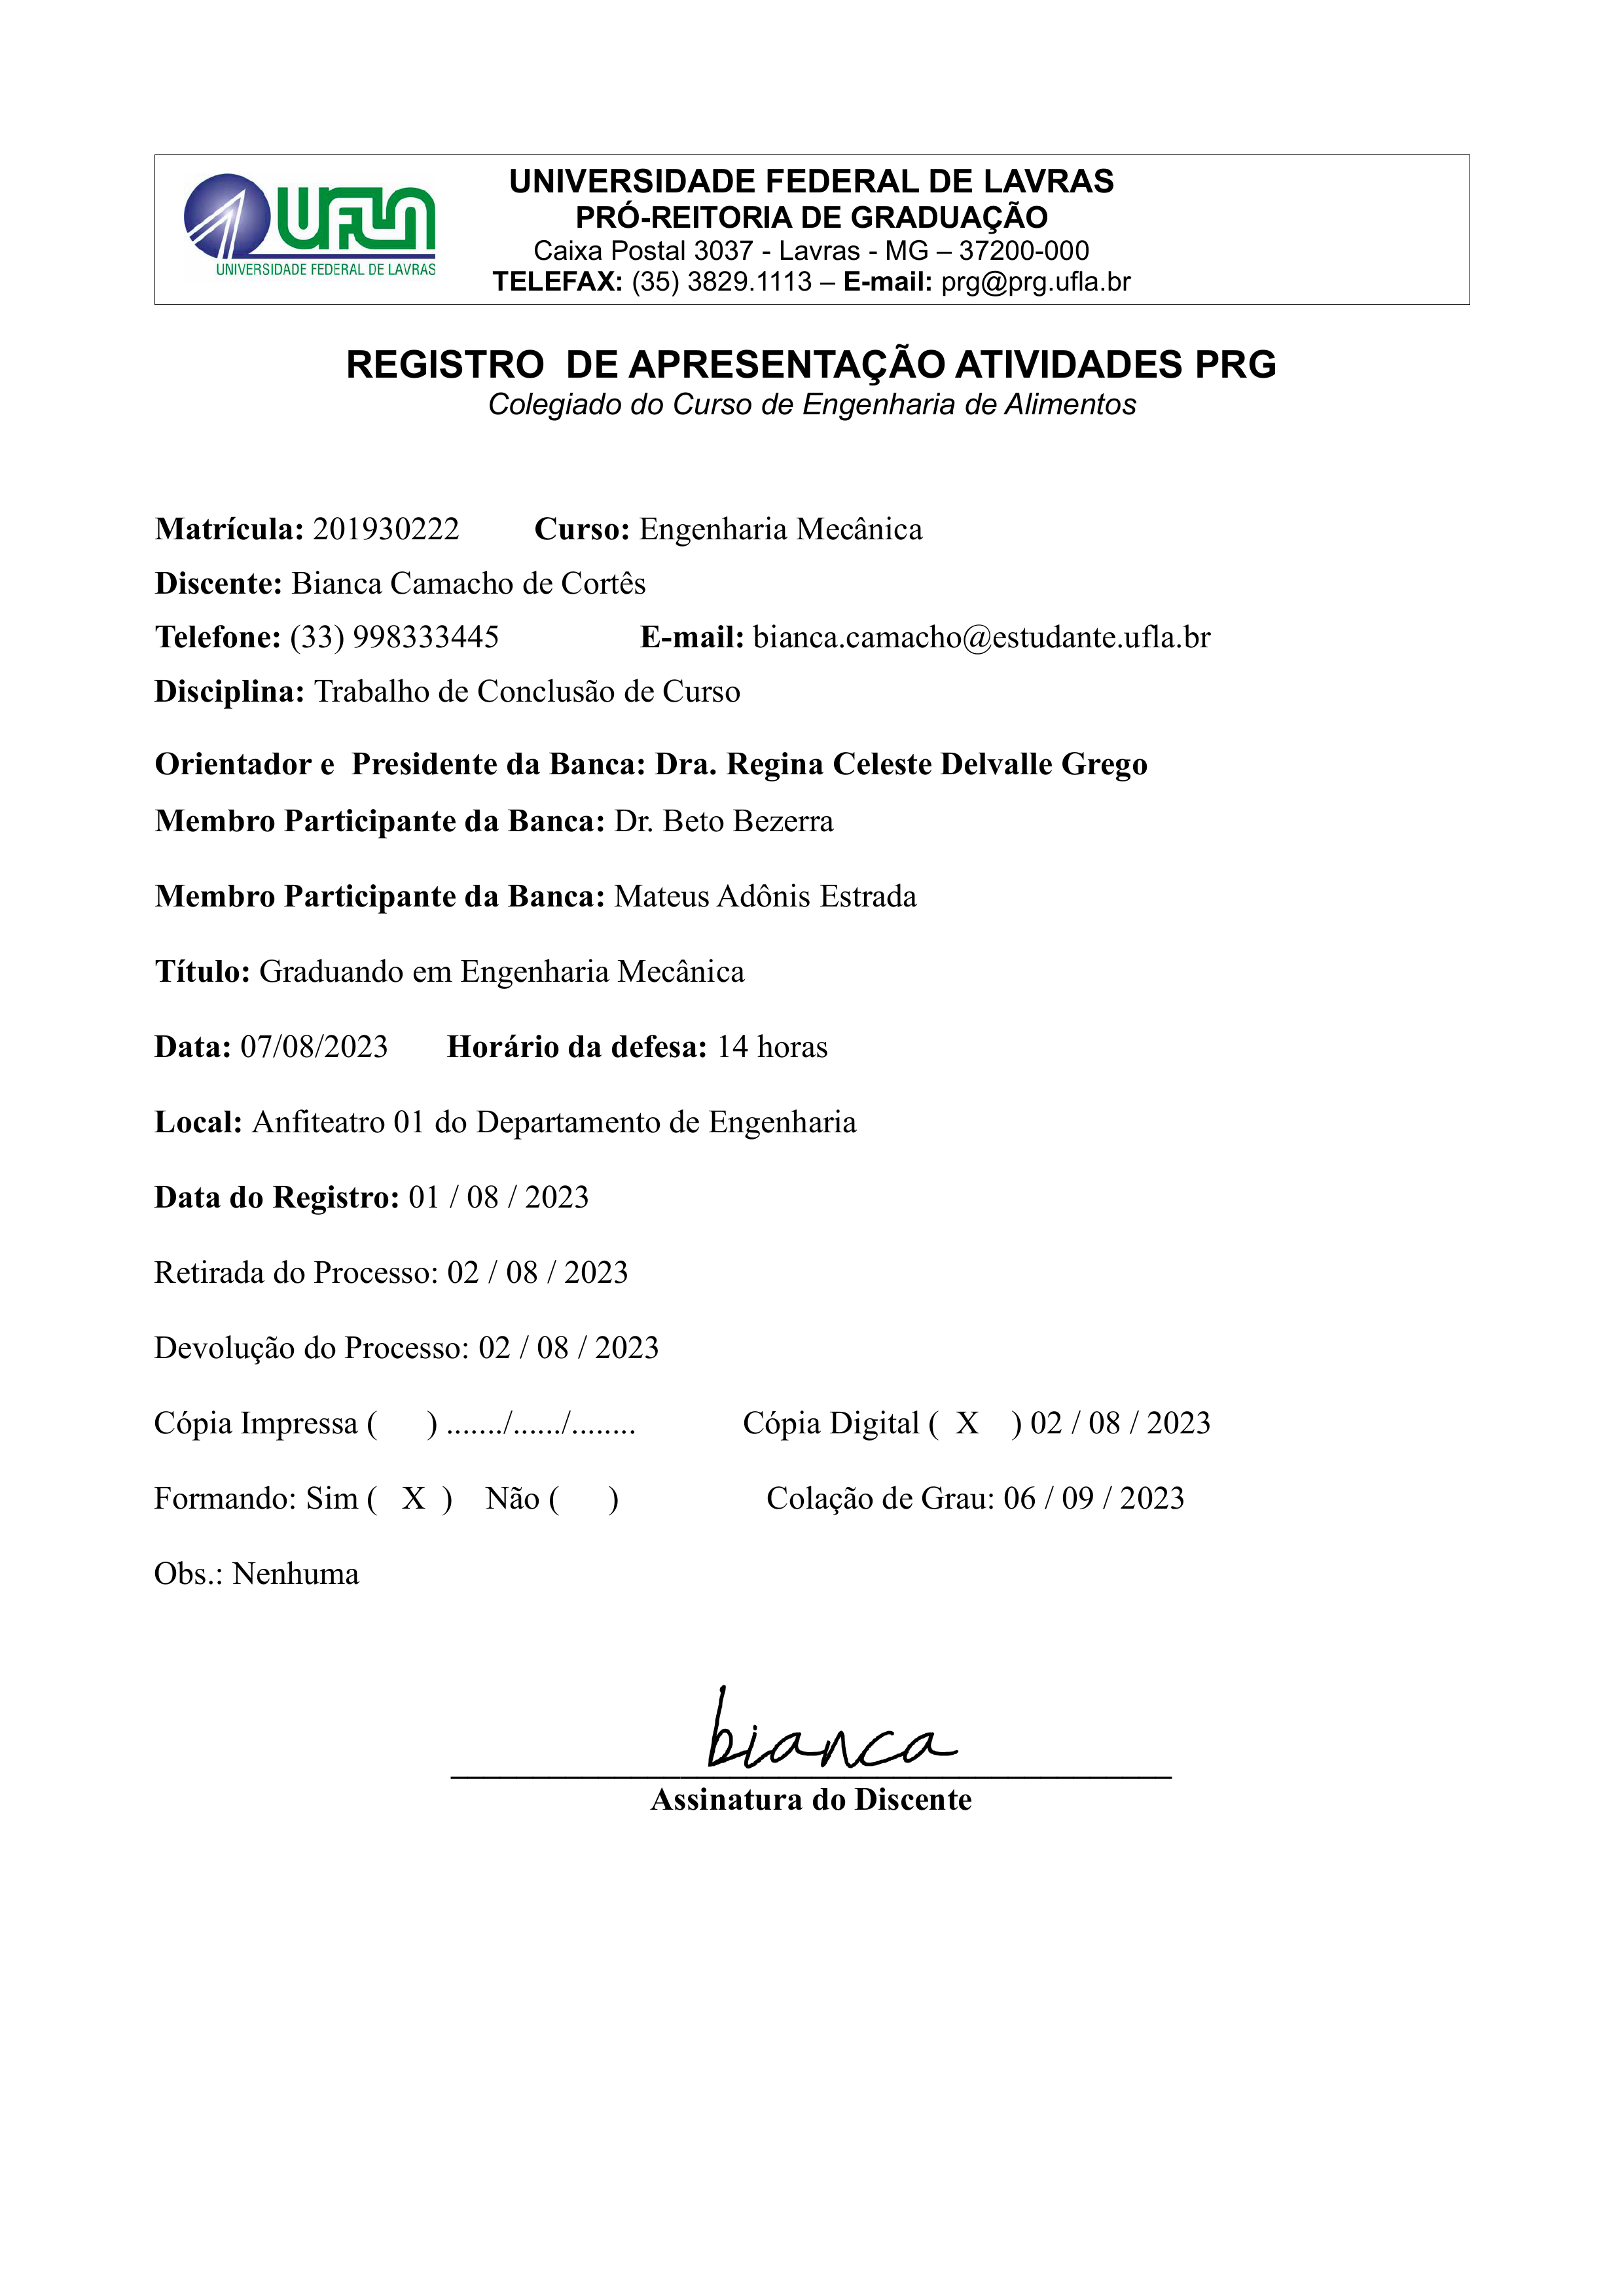
UNIVERSIDADE FEDERAL DE LAVRAS
UFLA
PRÓ-REITORIA DE GRADUAÇÃO
Caixa Postal 3037 - Lavras - MG — 37200-000
UNIVERSIDADE FEDERAL DE LAVRAS
TELEFAX: (35) 3829.1113 — E-mail: prg@prg.ufla.br
REGISTRO DE APRESENTAÇÃO ATIVIDADES PRG
Colegiado do Curso de Enge;vharia de Alimentos
Matrícula:
201930222
Curso:
Engenharia Mecânica
Discente:
Bianca Camacho de Cortês
Telefone:
(33) 998333445
E-mail:
bianca.camacho@estudante.ufla.br
Disciplina:
Trabalho de Conclusão de Curso
Orientador e Presidente da Banca:
Dra. Regina Celeste Delvalle Grego
Membro Participante da Banca:
Dr. Beto Bezerra
Membro Participante da Banca:
Mateus Adônis Estrada
Titulo:
Graduando em Engenharia Mecânica
Horário da defesa:
14 horas
Data:
07/08/2023
Local:
Anfiteatro 01 do Departamento de Engenharia
Data do Registro:
01/08/2023
Retirada do Processo:
02/08/2023
Devolução do Processo:
02 /08/2003
Cópia Impressa ( )
Cópia Digital
(X )
02 / 08 /2023
Formando:
Sim
( X)
Não( )
Colação de Grau:
06 / 09 / 2023
Obs.:
Nenhuma
Assinatura do Discente